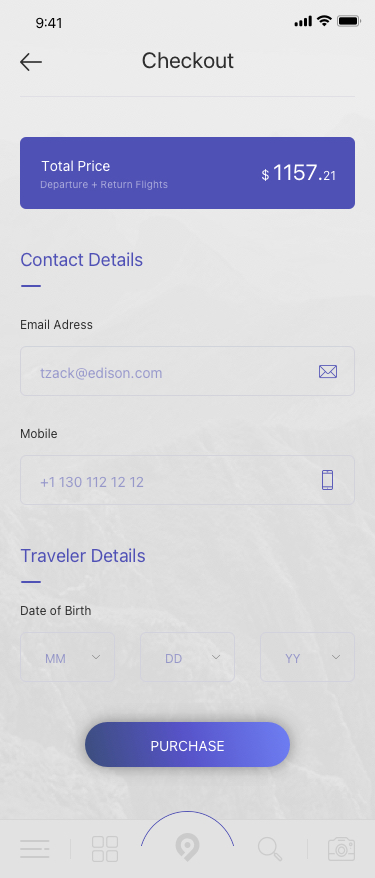
Text in this UI design:
PURCHASE
Checkout
Total Price
Departure + Return Flights
$ 1157.21
tzack@edison.com
Email Adress
Contact Details
+1 130 112 12 12
Mobile
MM
DD
YY
Date of Birth
Traveler Details